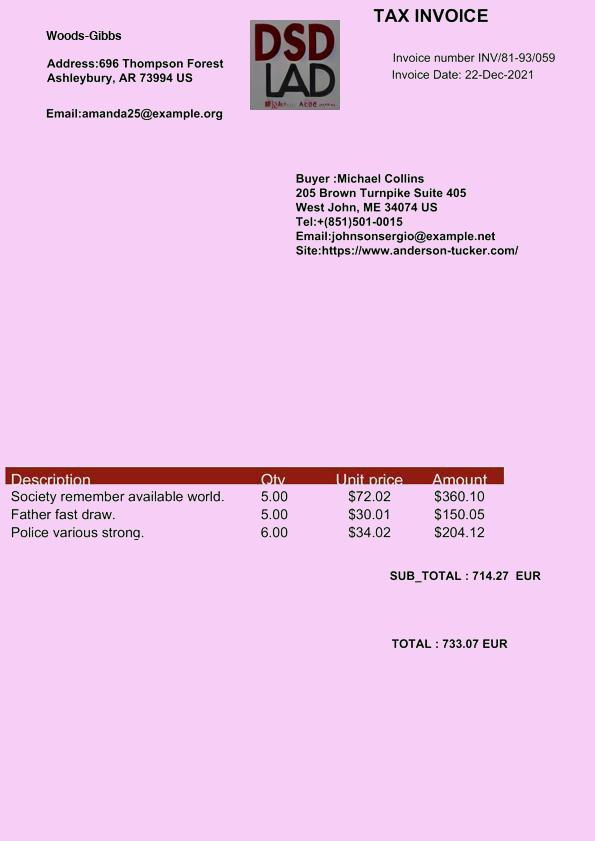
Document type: Invoice